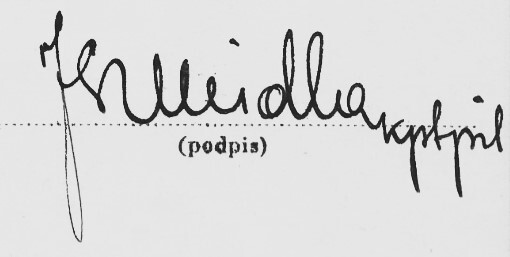
Signature of: q132197096